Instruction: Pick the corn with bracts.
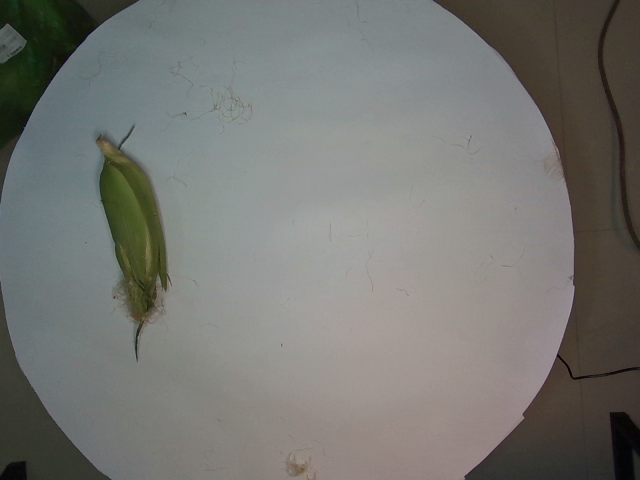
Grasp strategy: vertical